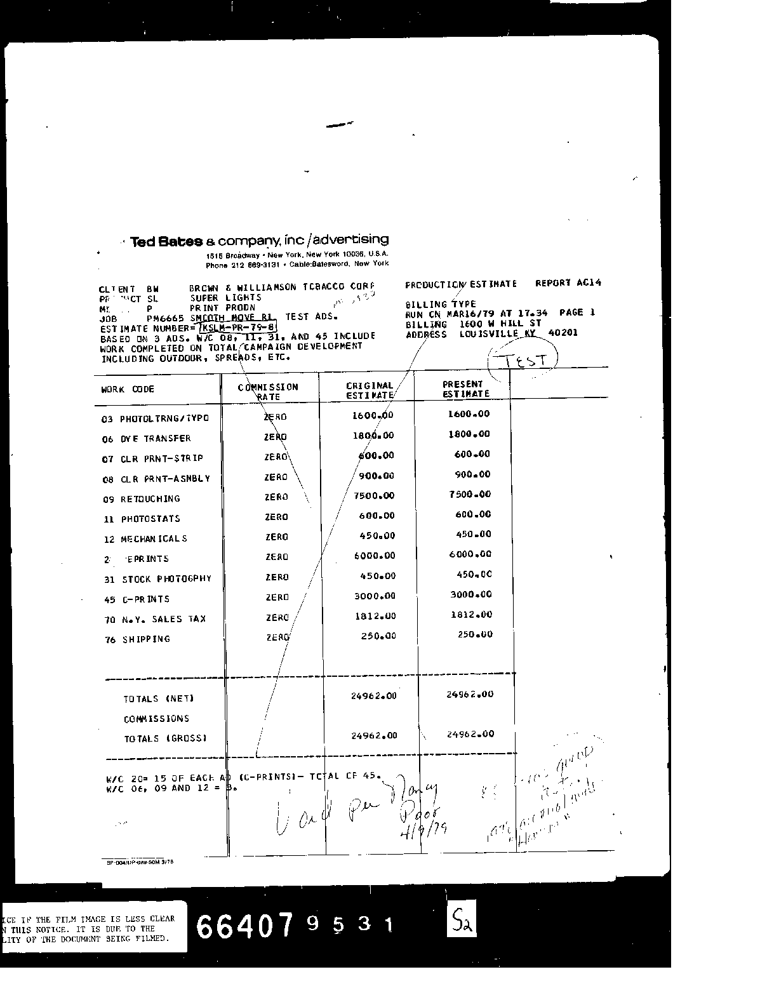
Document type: Invoice